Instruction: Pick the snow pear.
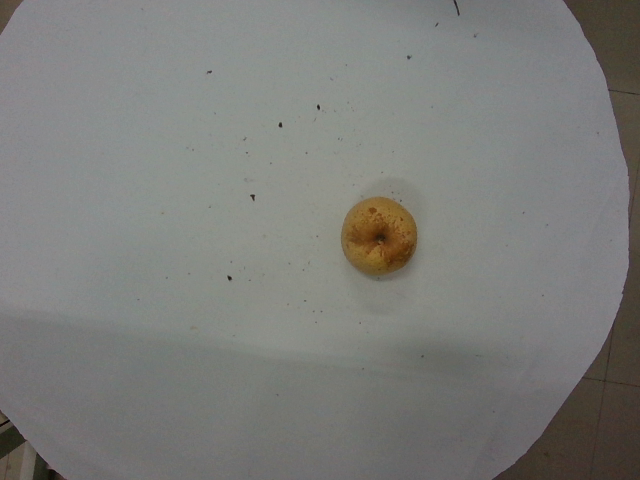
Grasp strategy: vertical